Question: What is the potential diagnosis?
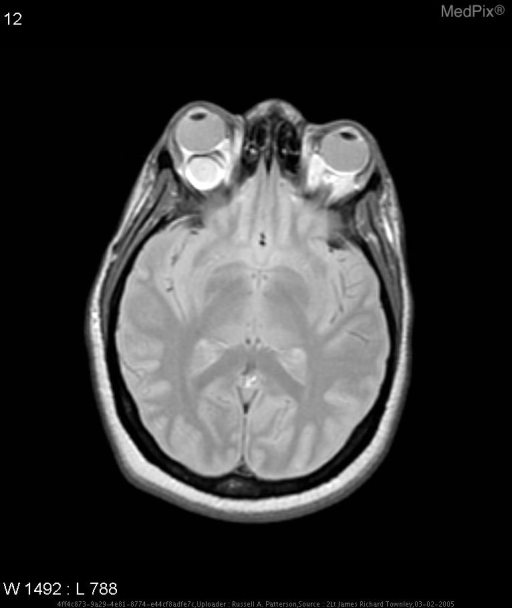
Answer: The possible diagnosis includes Orbital Dermoid, Orbital Tumors, Cavernous Hemangioma, Metastasis, Lymphoma.